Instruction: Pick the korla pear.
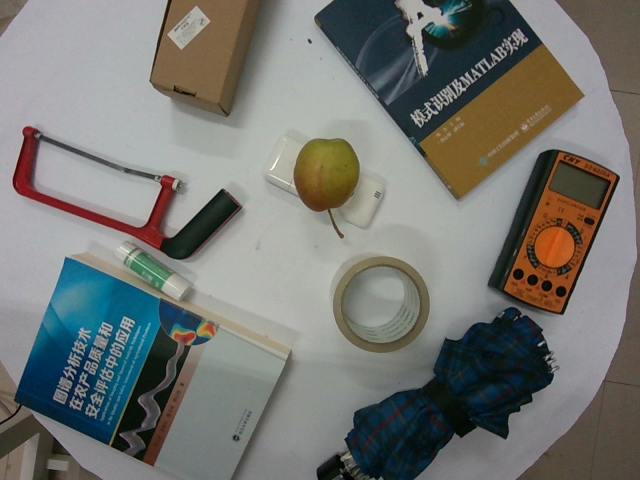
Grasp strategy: vertical